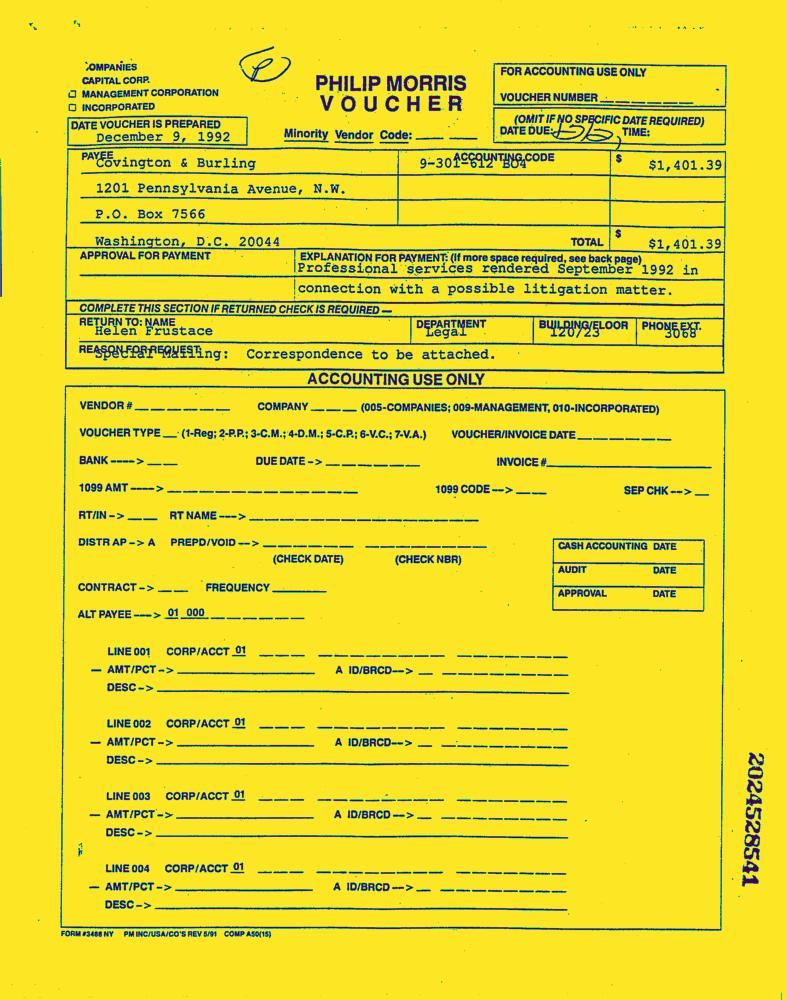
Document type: Invoice-Doc